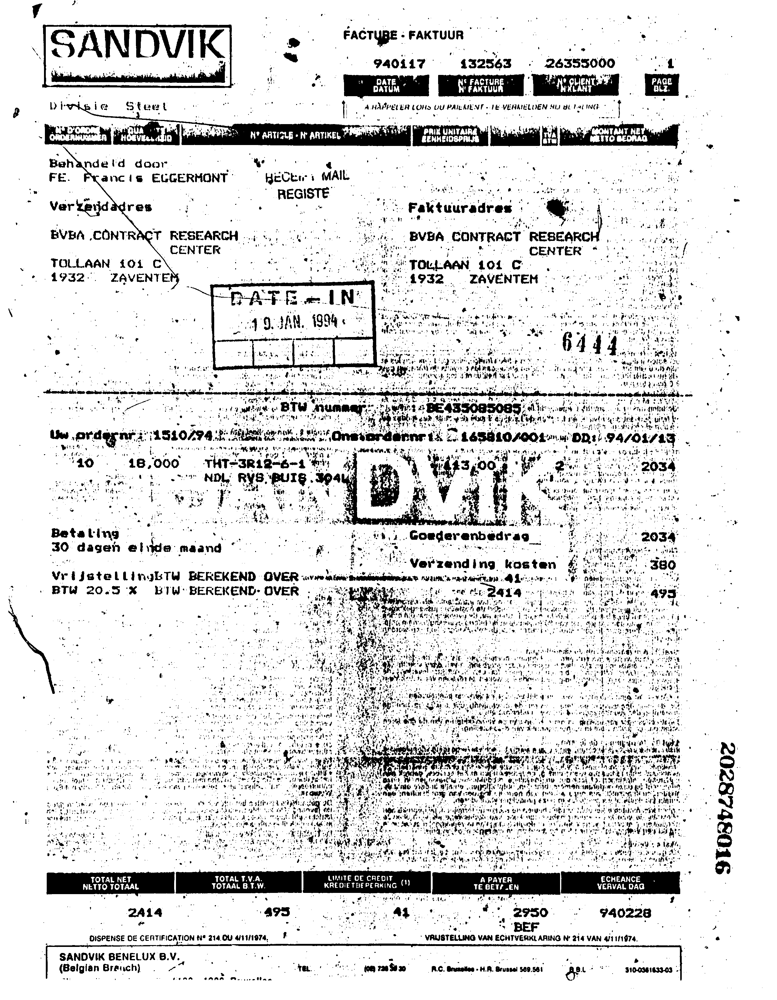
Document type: Invoice